Question: Which state is mentioned in the document?
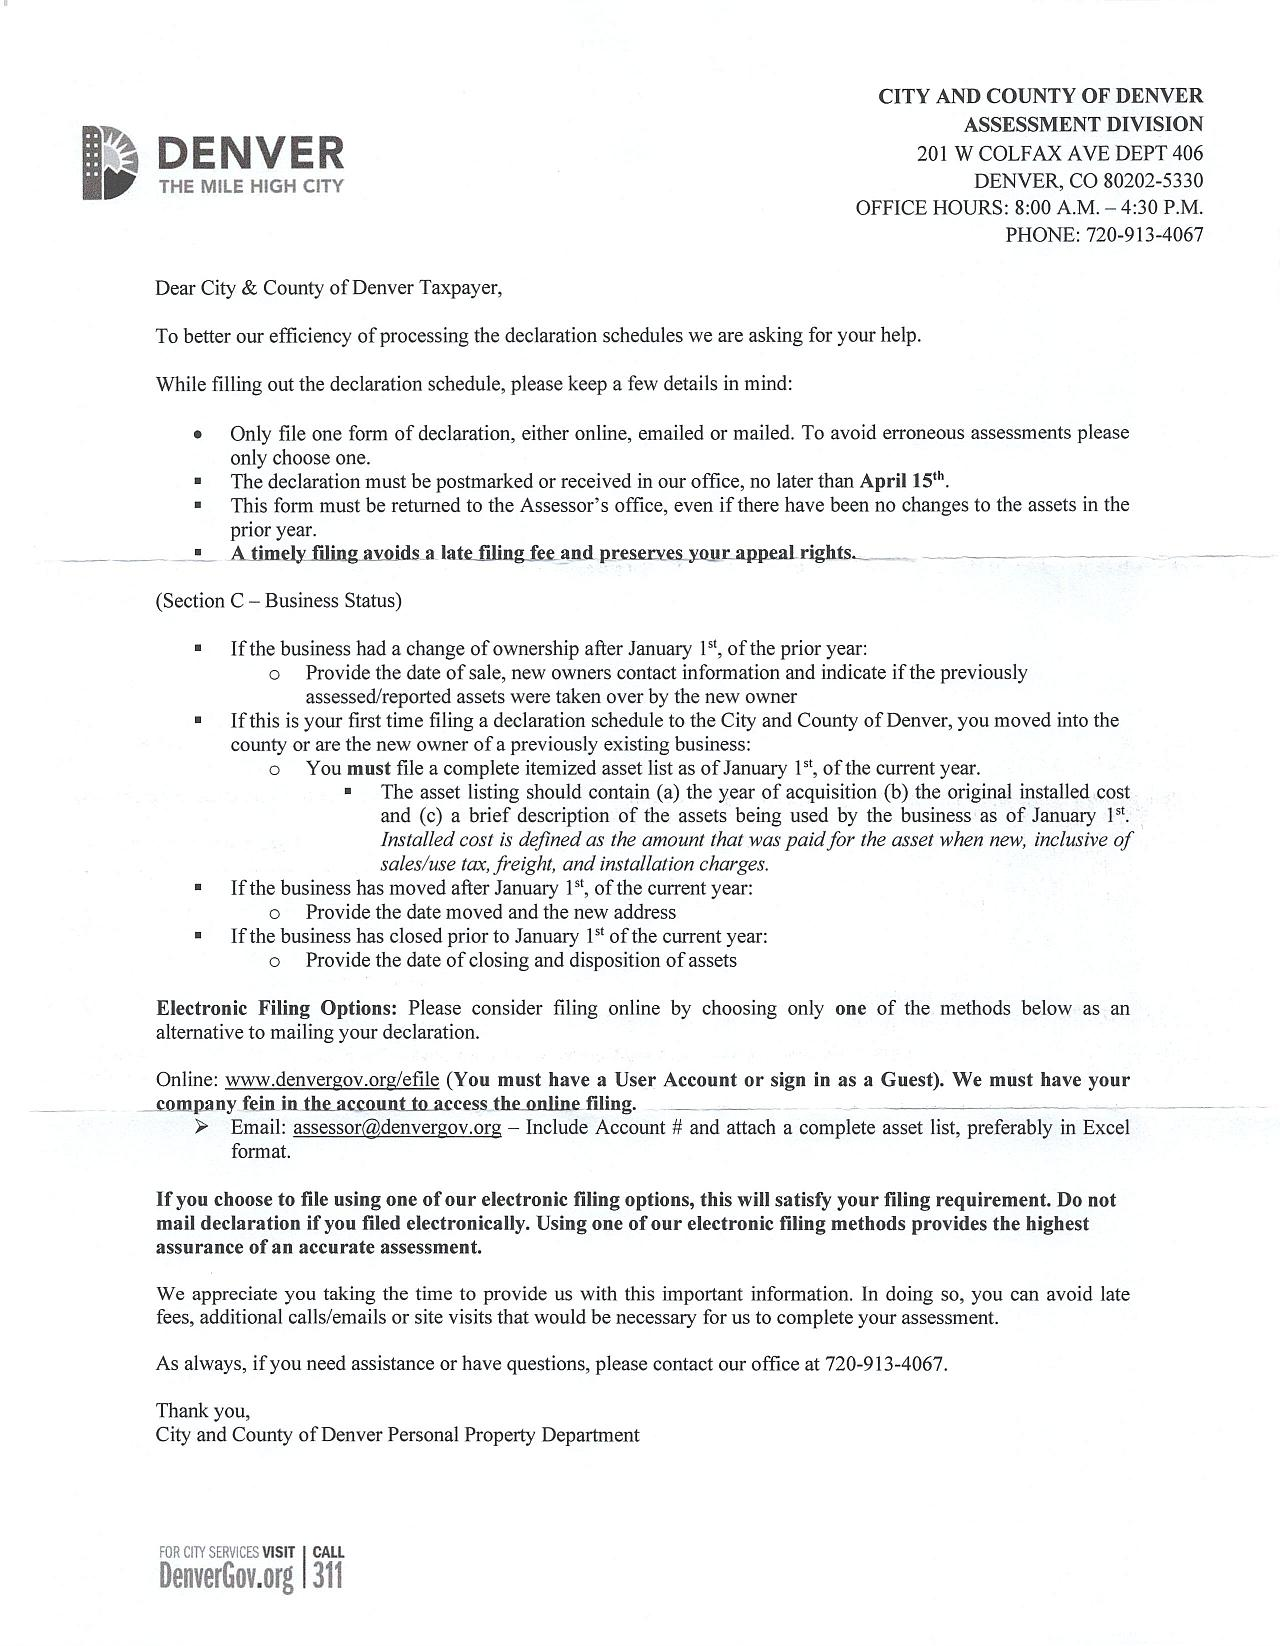
Answer: "Colorado"